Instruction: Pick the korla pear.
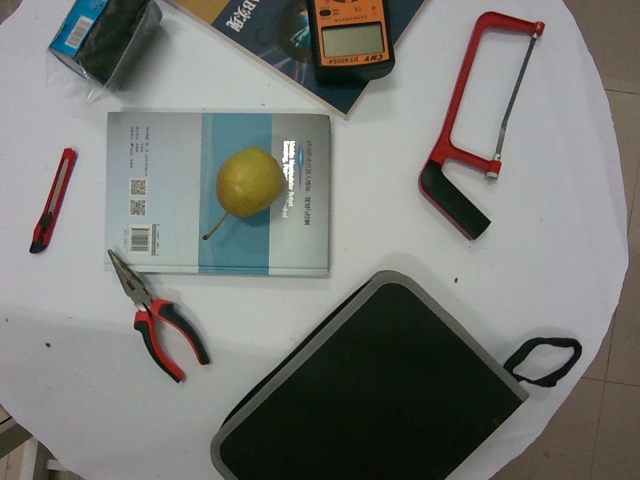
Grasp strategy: vertical